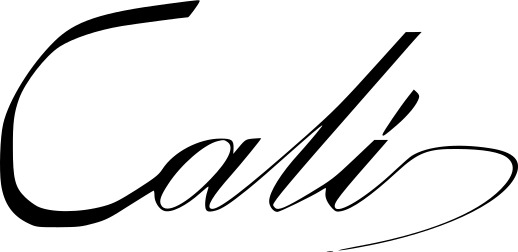
Signature of: luis maurizio eduardo cali solomons